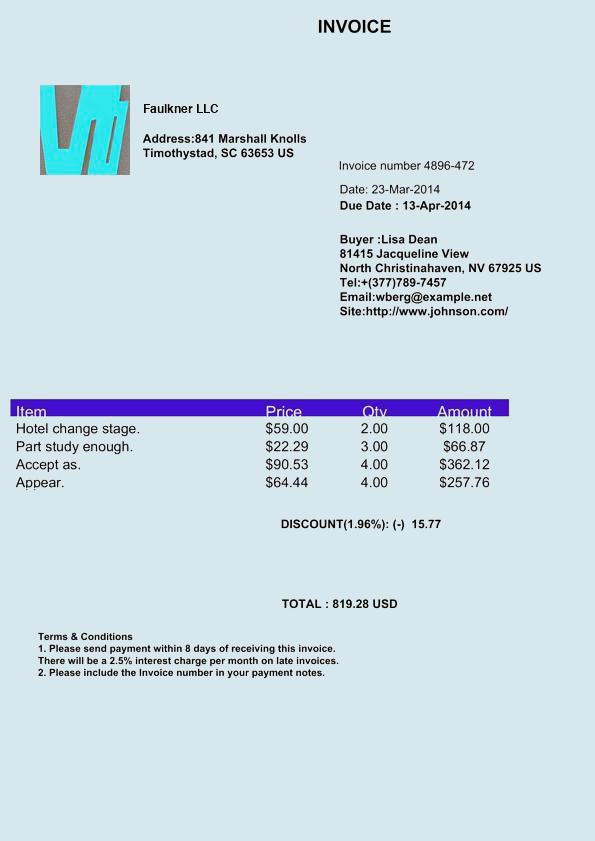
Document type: Invoice